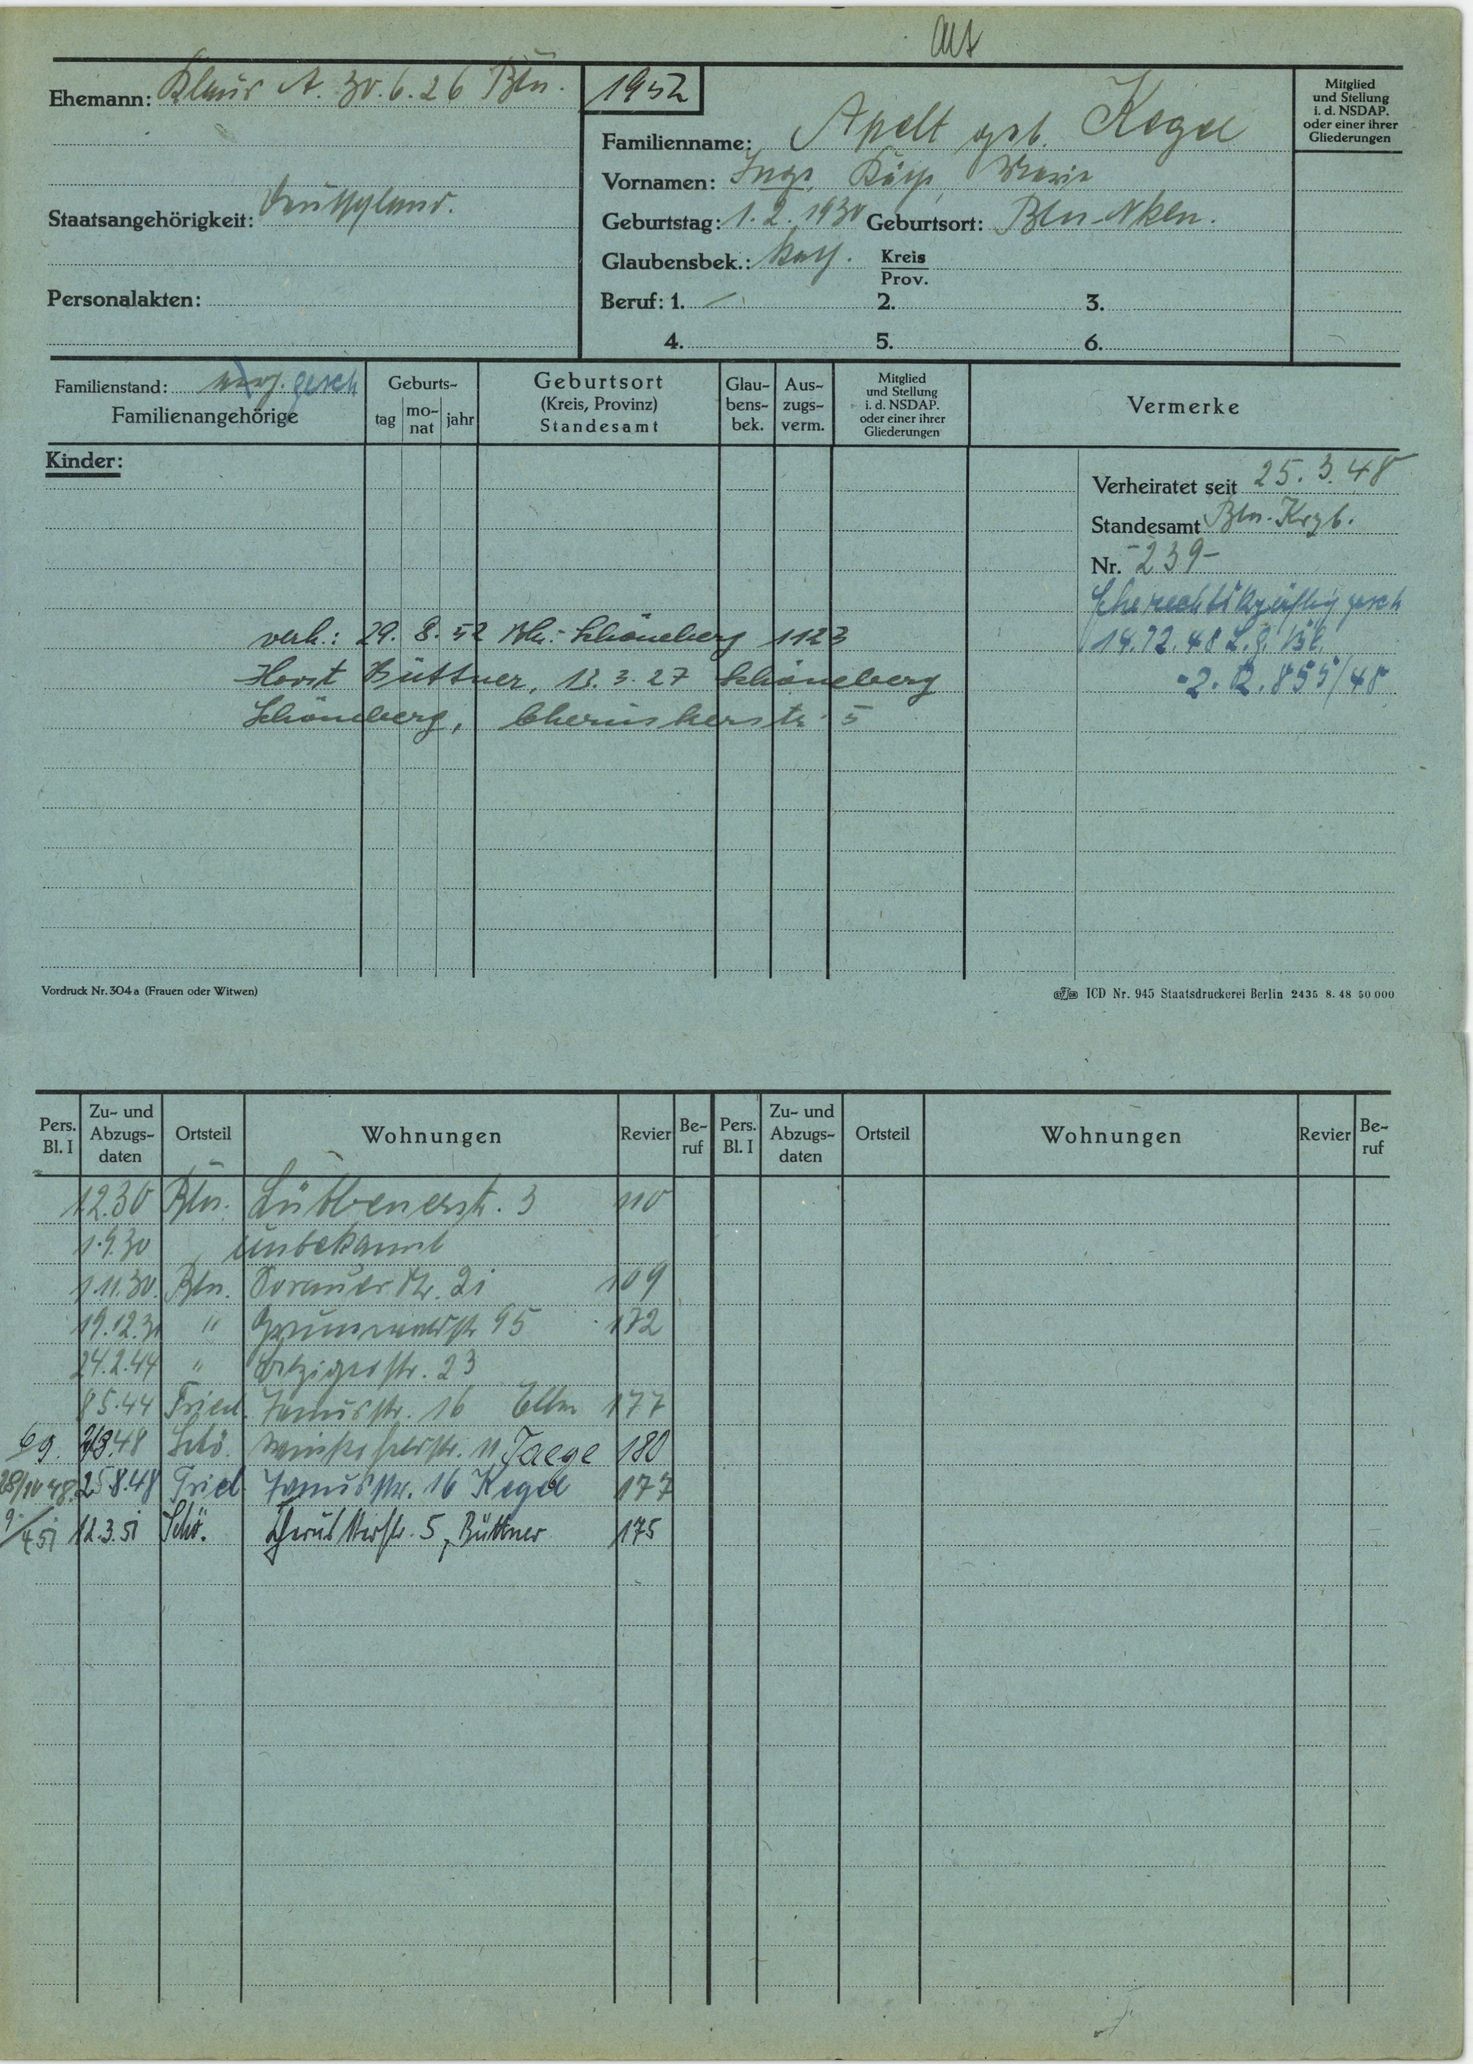
Apelt geb. Kegel